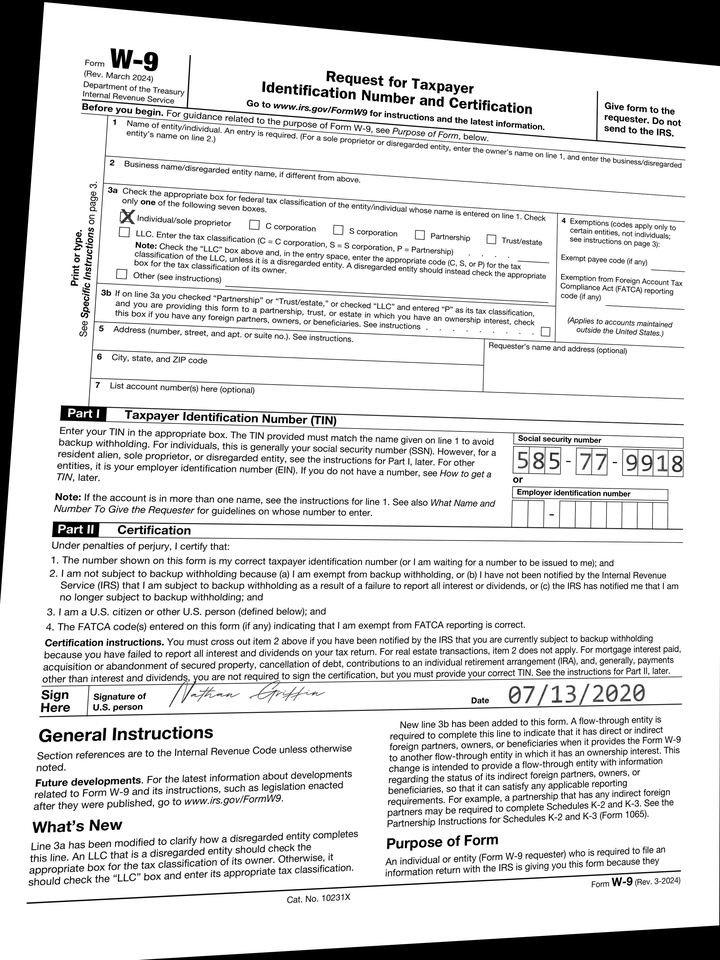
cbx: yes
ssn: 585779918
sdt: 07/13/2020